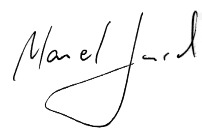
Signature of: marek jurek